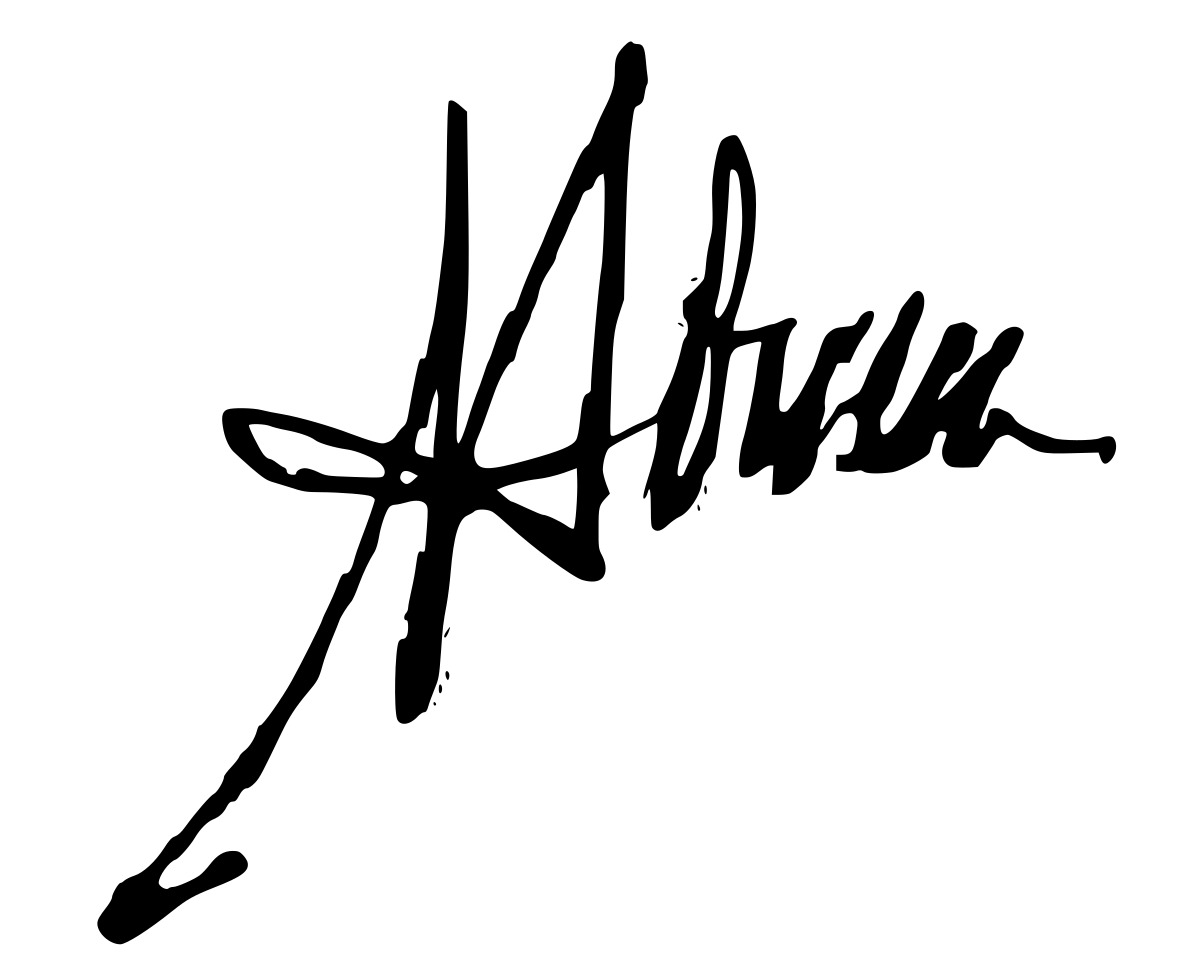
Signature of: avelino abuín de tembra